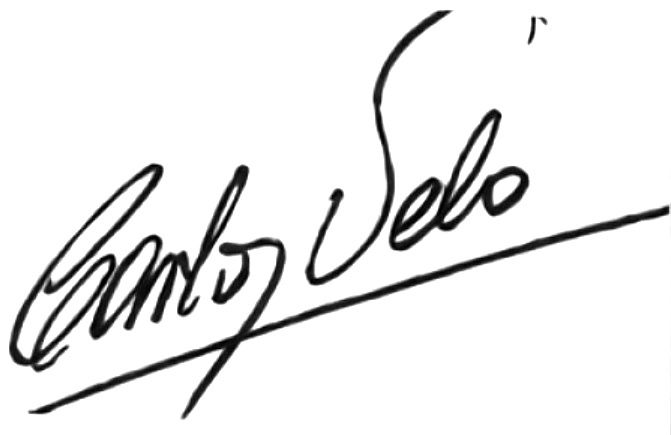
Signature of: carlos velo